Question: What could the diagnosis suggest?
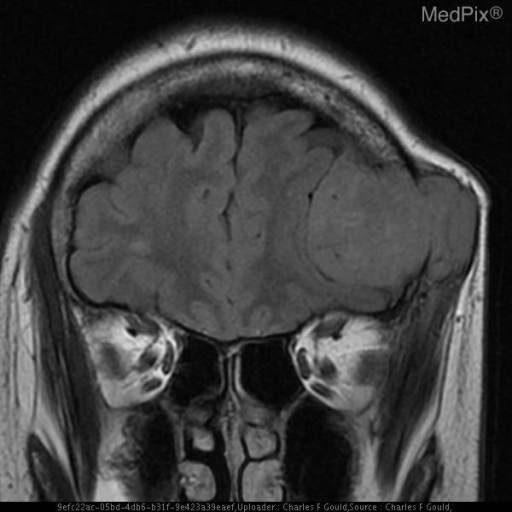
Answer: The possible diagnosis includes •  Surgical defect
•  Lytic metastasis
•  Hemangioma
•  Brown Tumor
•  Hemangiopericytoma
•  Meningioma (multiple or Meningiomatosis)
•  Multiple myeloma.